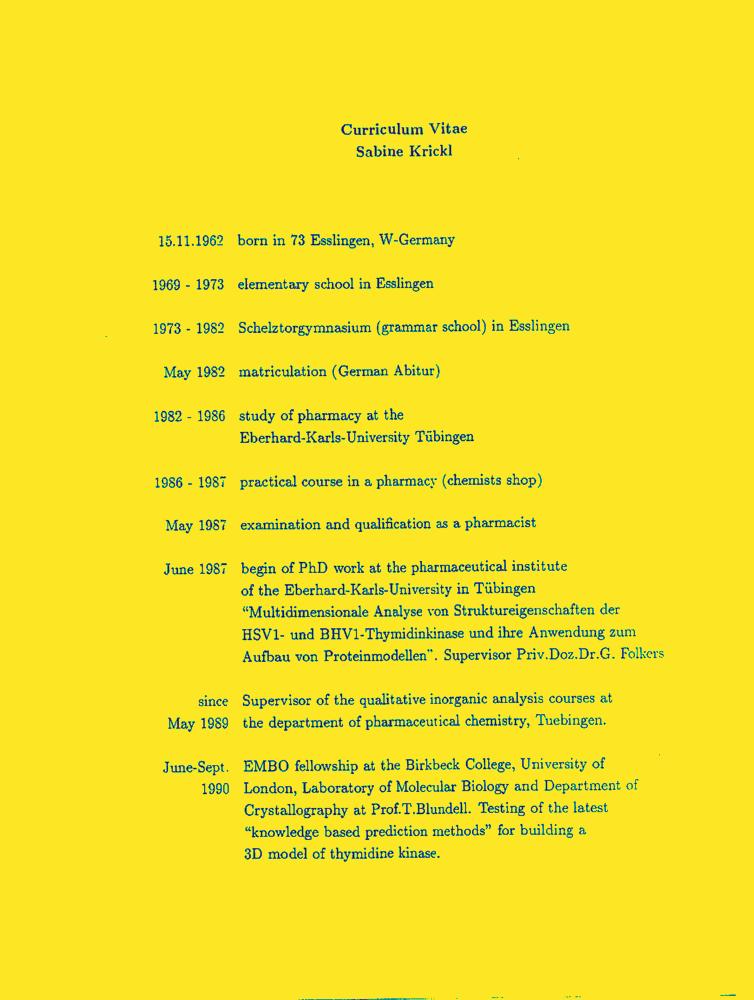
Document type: Resume-Doc